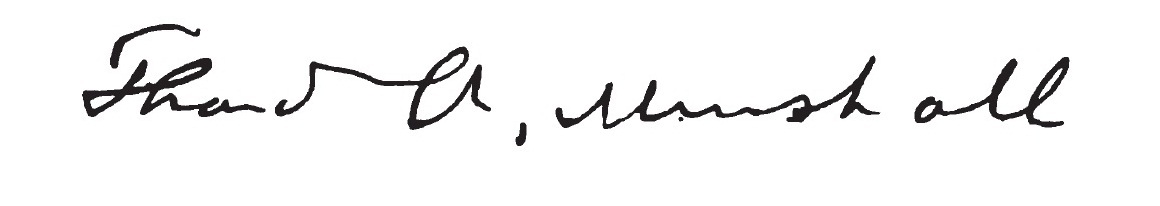
Signature of: thaddeus a minshall